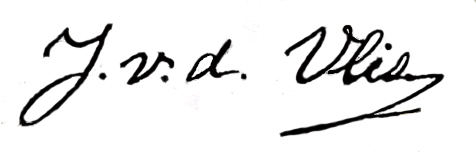
Signature of: ko van der vlis